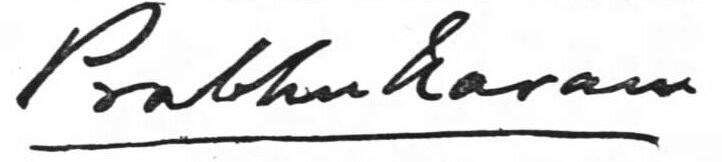
Signature of: prabhu narayan singh